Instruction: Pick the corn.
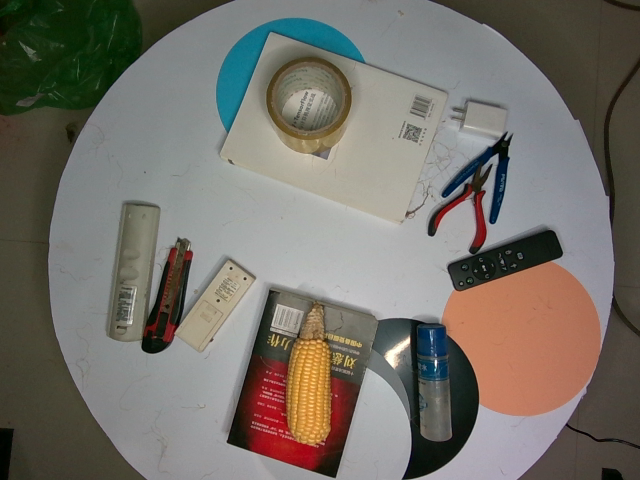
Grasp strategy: vertical